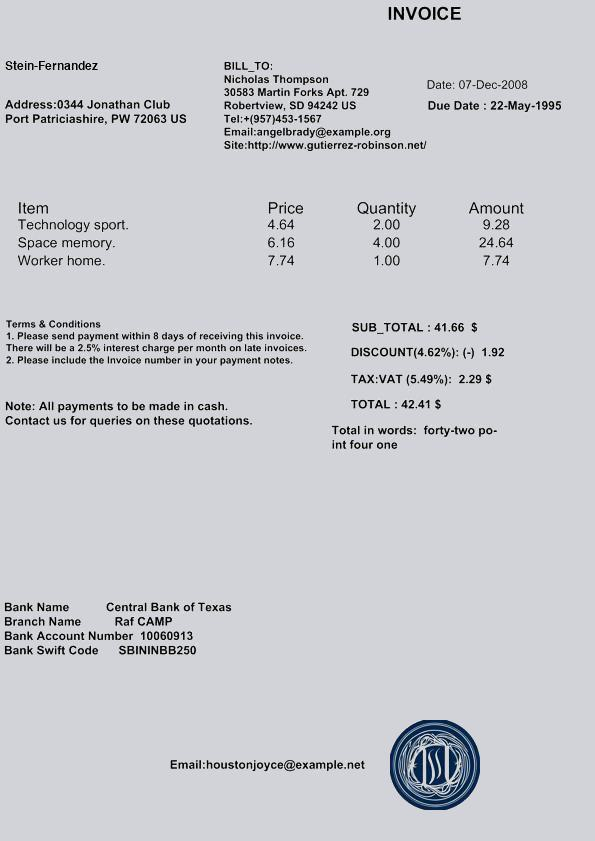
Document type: Invoice